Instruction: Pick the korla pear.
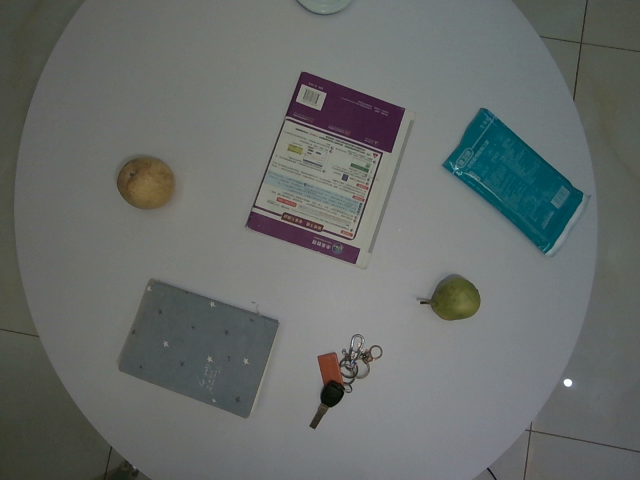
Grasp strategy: vertical